Question: What type of tax is indicated in the document, personal property or real estate?
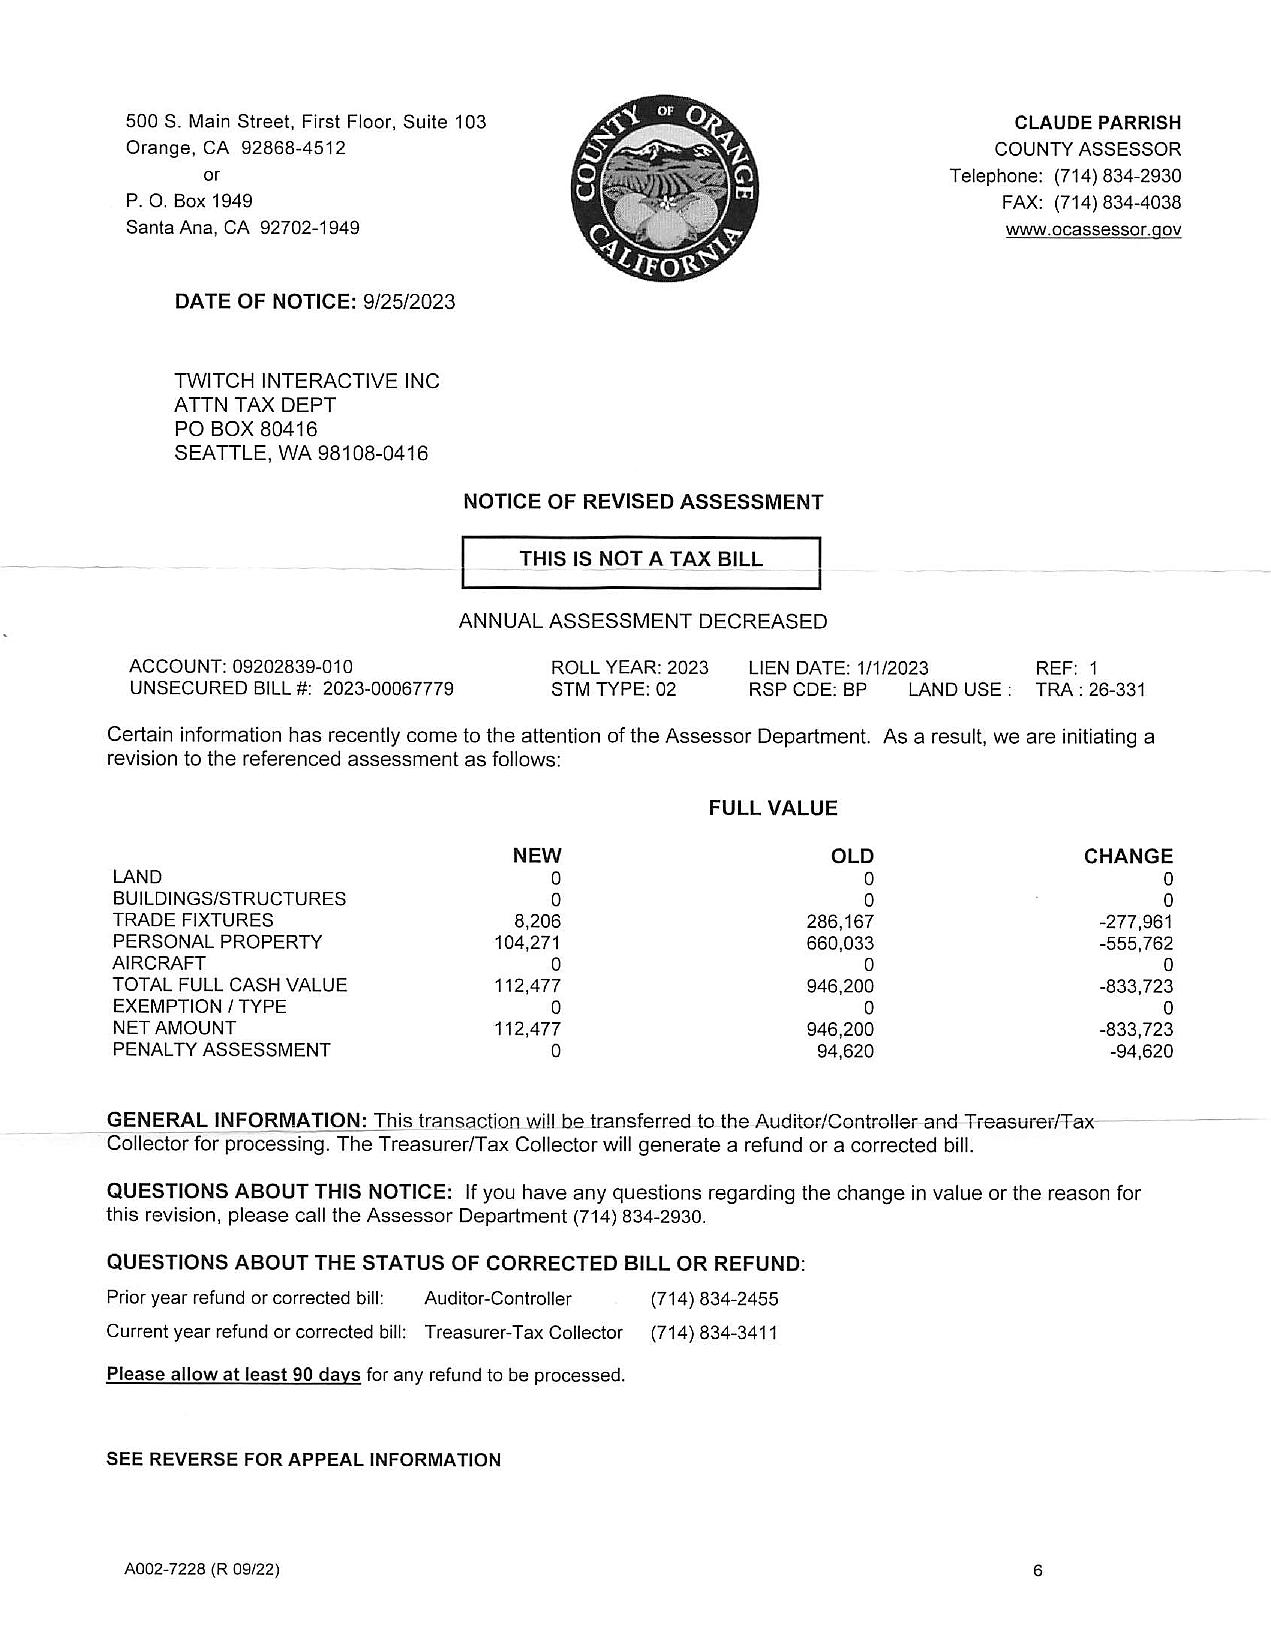
Answer: "Personal Property"